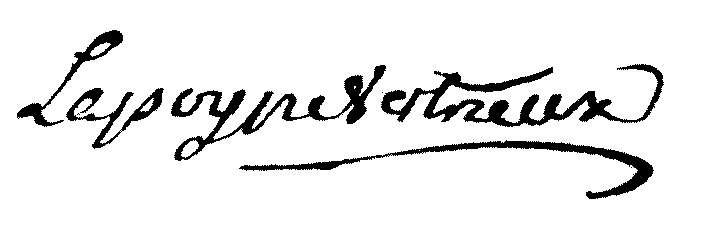
Signature of: louis armand de la poype de vertrieu